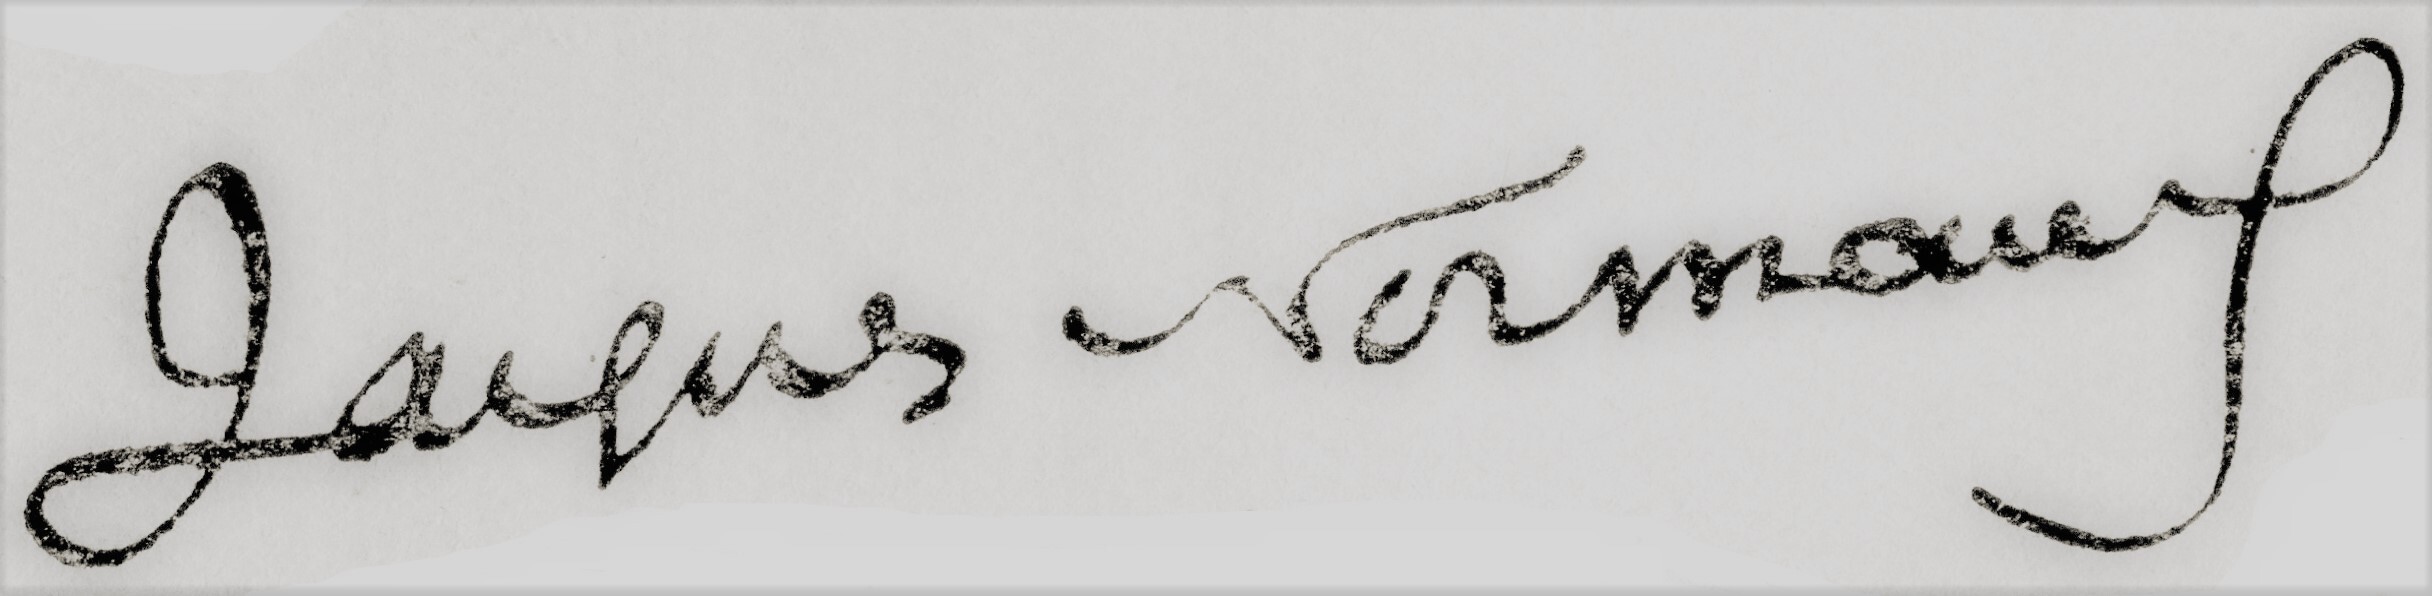
Signature of: jacques normand